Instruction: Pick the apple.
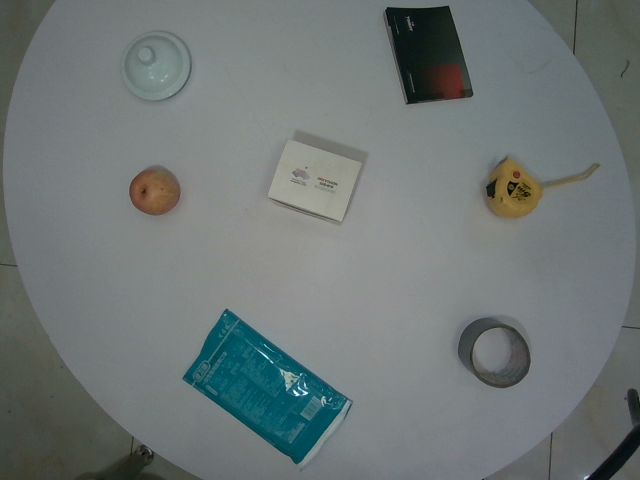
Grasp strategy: vertical